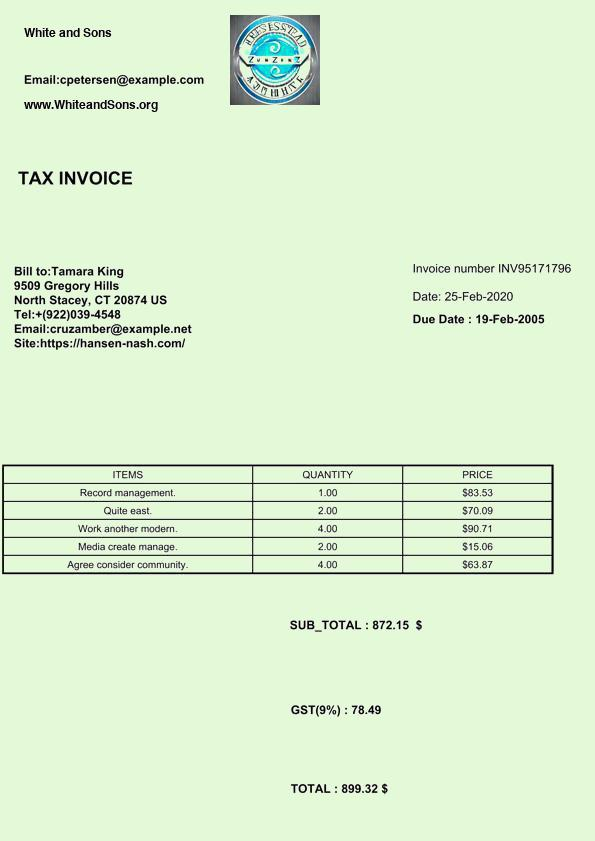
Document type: Invoice